Question: What is the main concern?
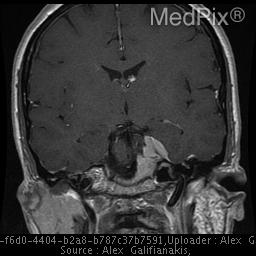
Answer: The findings suggest Avidly enhancing suprasellar mass distinct from the pituitary measuring approximately 3.3 x 2.5 x 3.5 cm. The mass surrounds the left cavernous internal carotid artery extending into the medial aspect of the right cavernous sinus.

The tumor extends anteriorly to the left orbital apex.  There is suprasellar and pontine cistern extension also coursing along the posterior margin of the majority of the clivus. There is posterior extension of the mass surrounding the left 5th cranial nerve involving Meckel's cave as well as surrounding the cisternal portion of the 5th cranial nerve. The mass extends to but not definitely within the left foramen ovale involving the left foramen rotundum as well. The mass abuts the left margin of the basilar artery and the left anterior margin of the mid brain. It extends into the posterior-superior aspect of the sphenoid sinus as well.

A fluid intensity, non-enhancing structure is seen along the posterior margin of the above described mass filling the superior pontine cistern with extension into the left suprasellar cistern measuring 2.3x1.5x1.2 cm.. The mass involves the left cavernous sinus, surrounds the carotid, and extends forward to the orbital apex, and backward to the tentorium and clivus.. The patient might have a history of 42 y.o. woman with elevated prolactin. Please evaluate for evidence of pituitary adenoma.